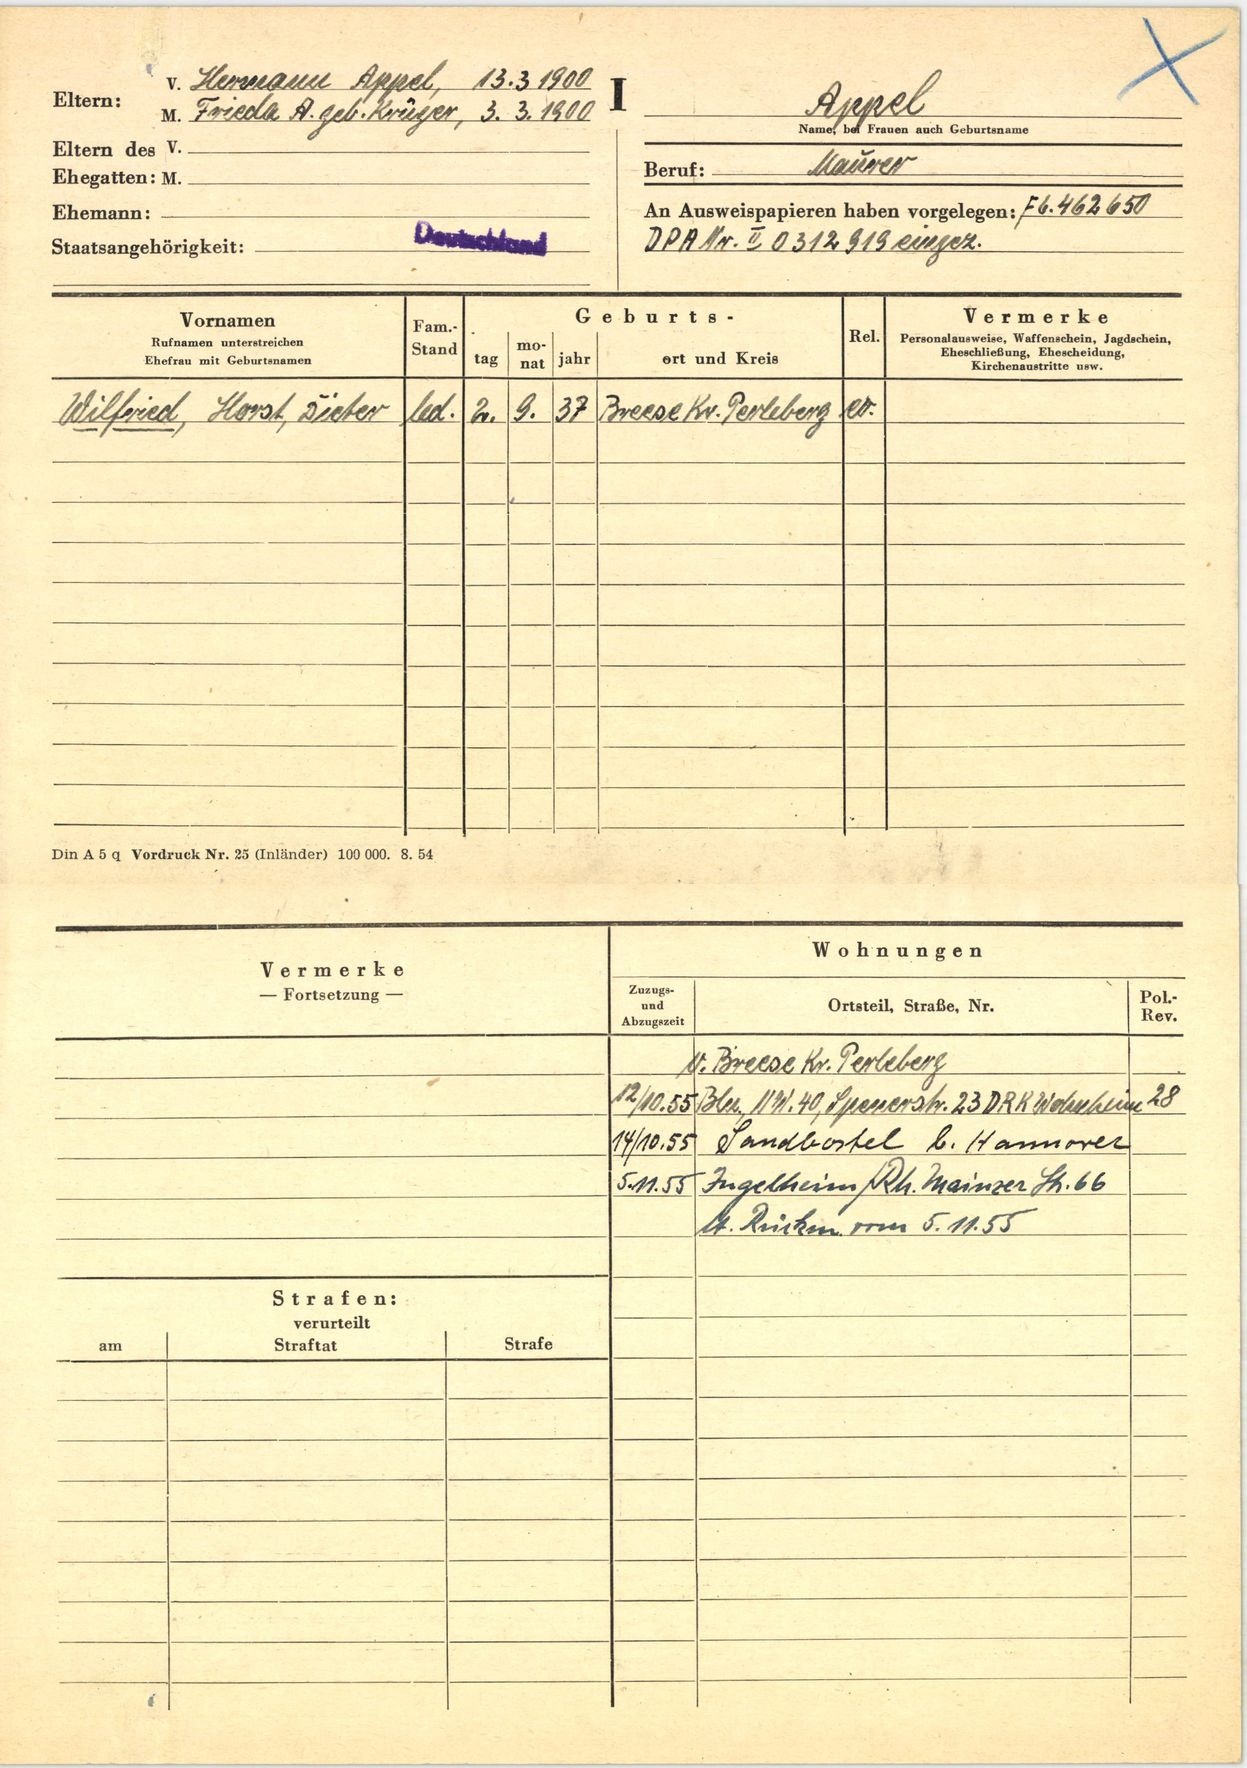
Appel